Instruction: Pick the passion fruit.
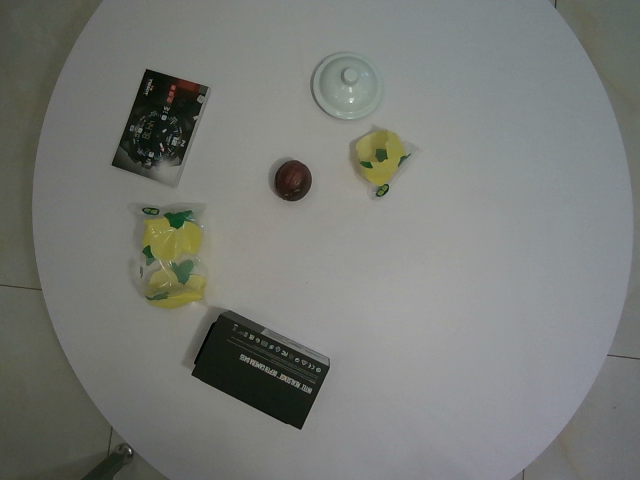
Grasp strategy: vertical